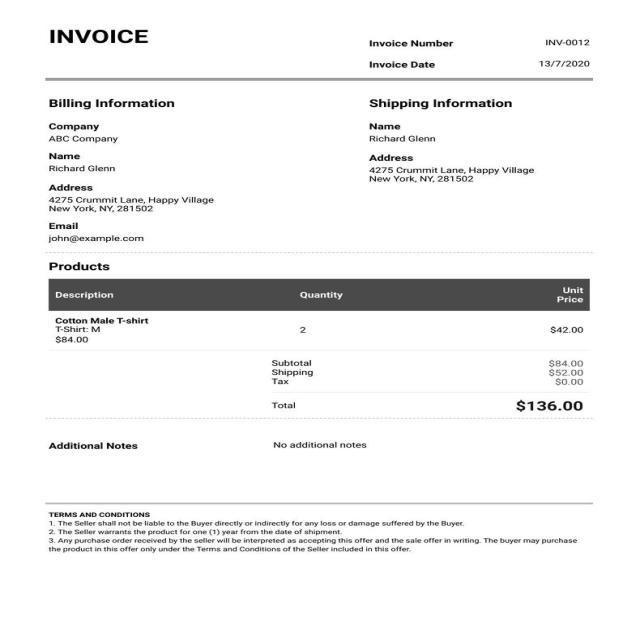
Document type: Invoice